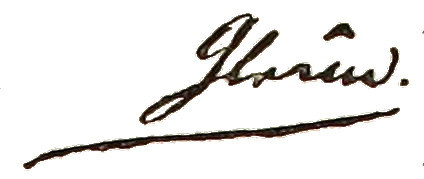
Signature of: johann wilhelm ludwig gleim